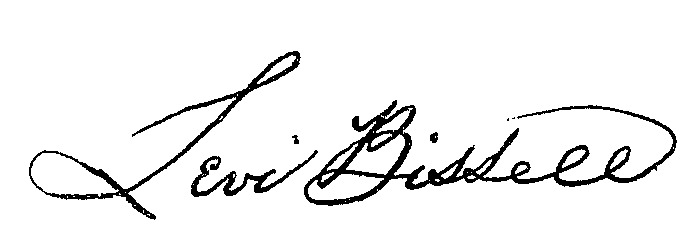
Signature of: levi bissell